Question: How is the property described in the document?
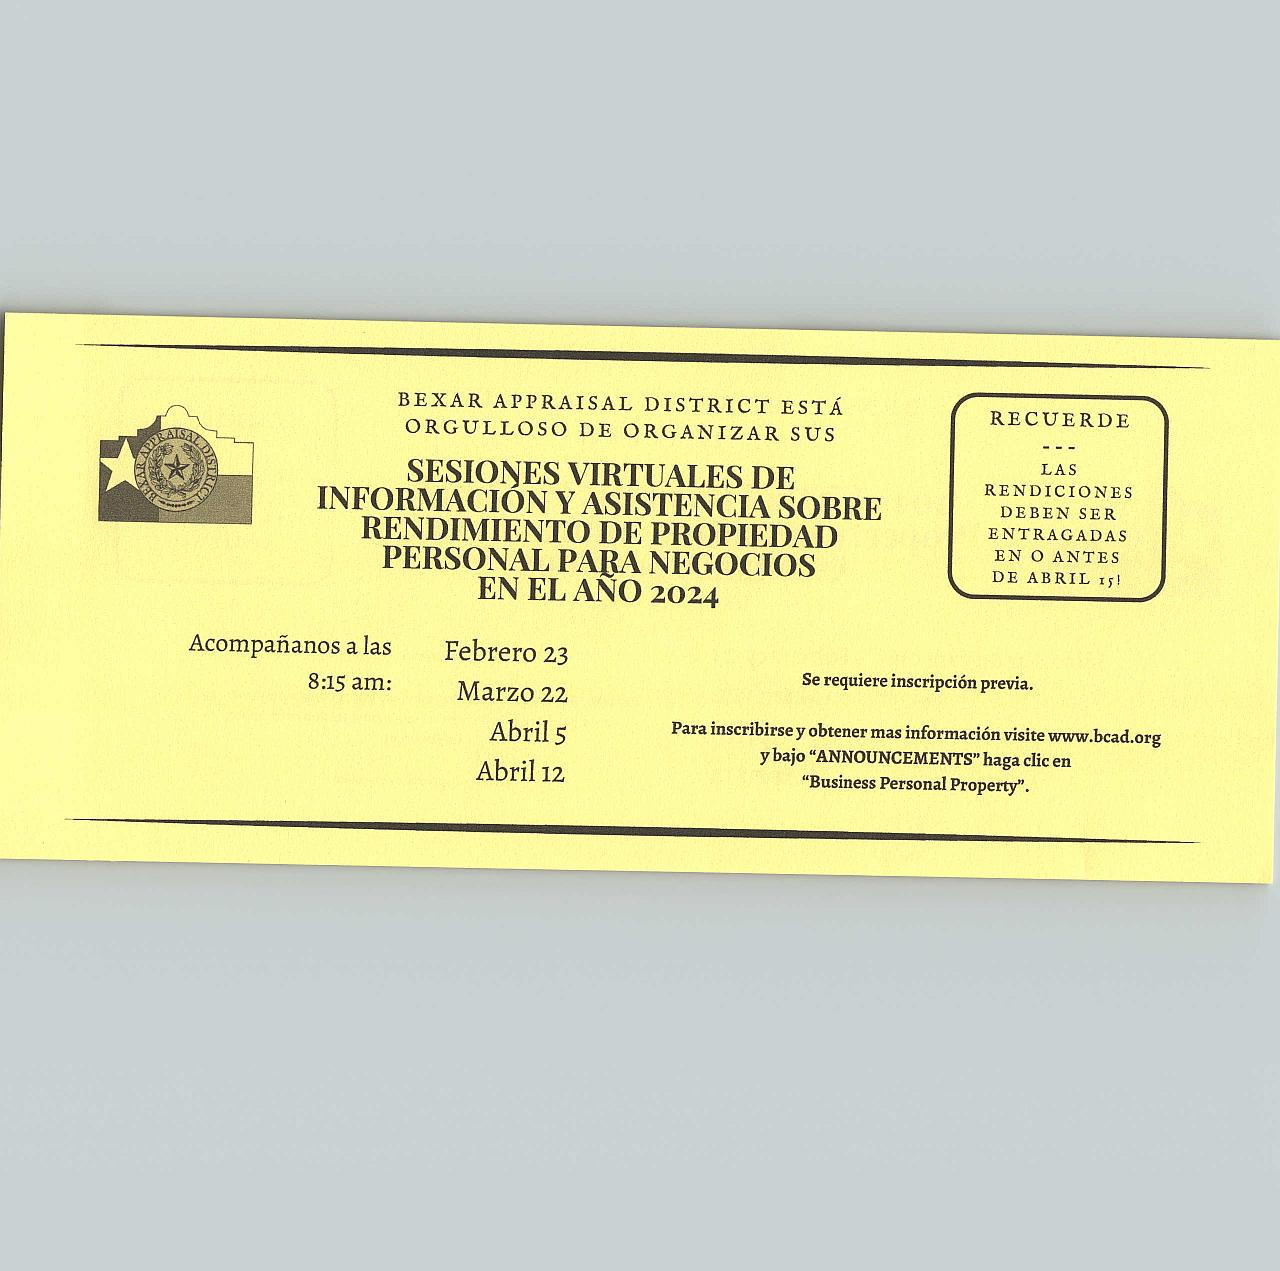
Answer: "Personal Property for Businesses"